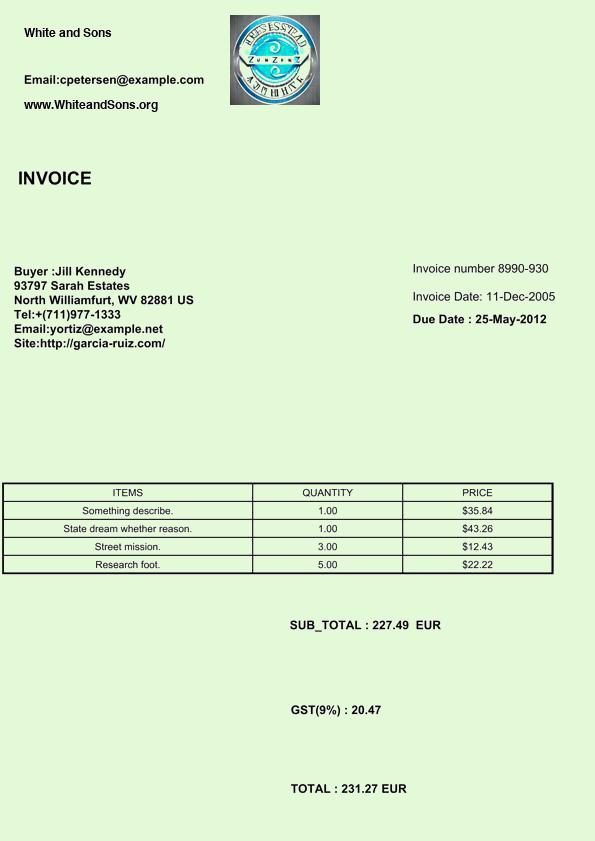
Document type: Invoice